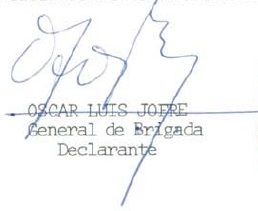
Signature of: oscar jofre